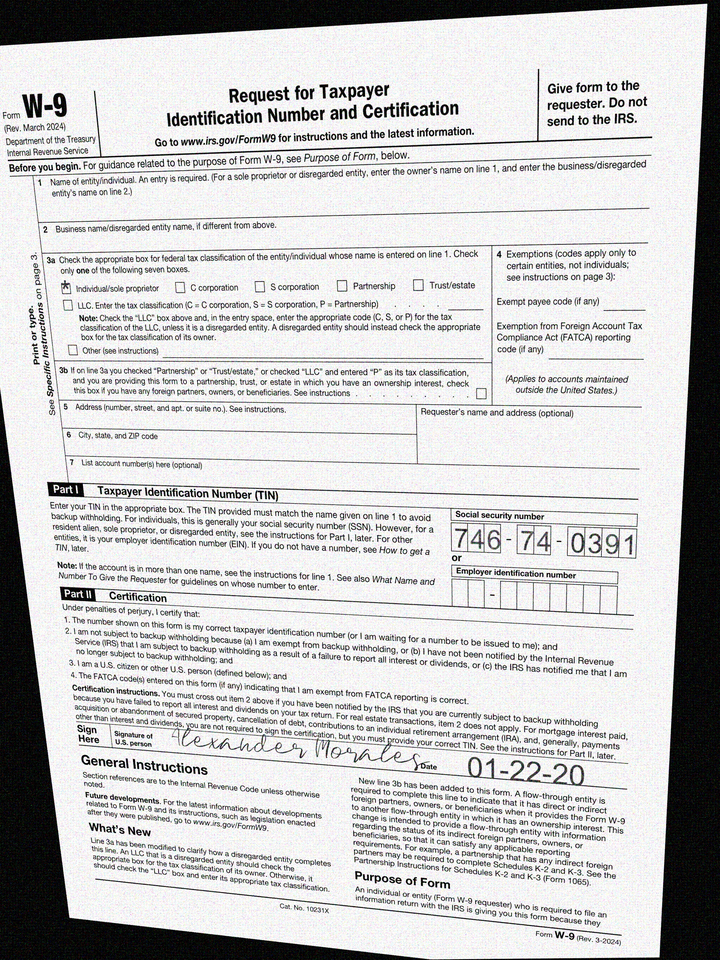
cbx: yes
ssn: 746740391
sdt: 01-22-20